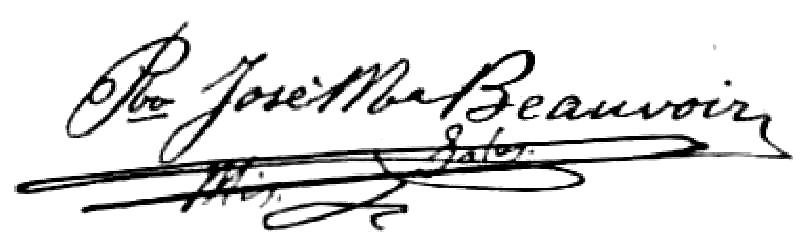
Signature of: josé maría beauvoir